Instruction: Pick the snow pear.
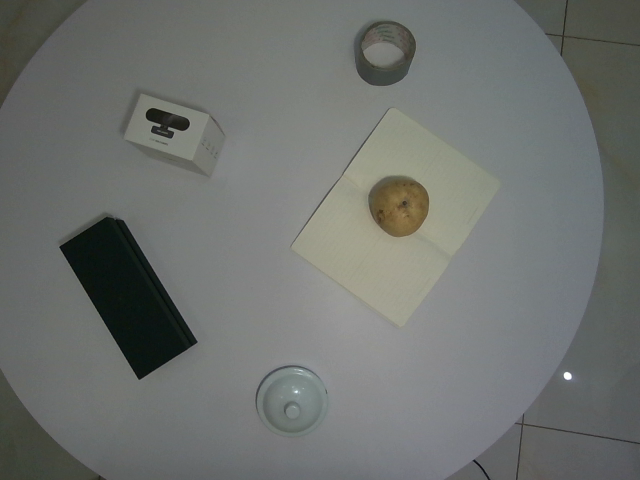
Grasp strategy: vertical